Question: In what way does the history help explain the case?
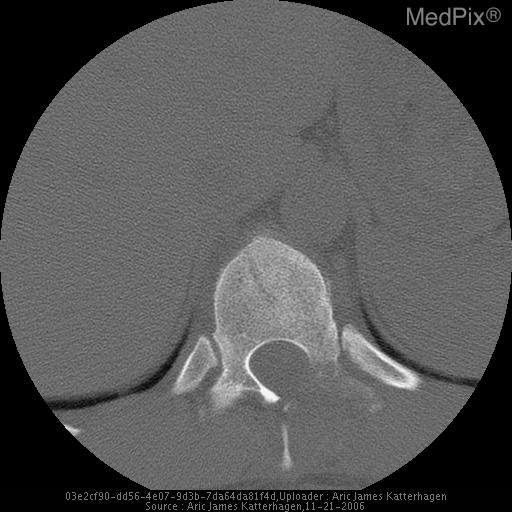
Answer: The patient's history of 21 year old man with back pain after a motor vehicle accident. is key in understanding the case.